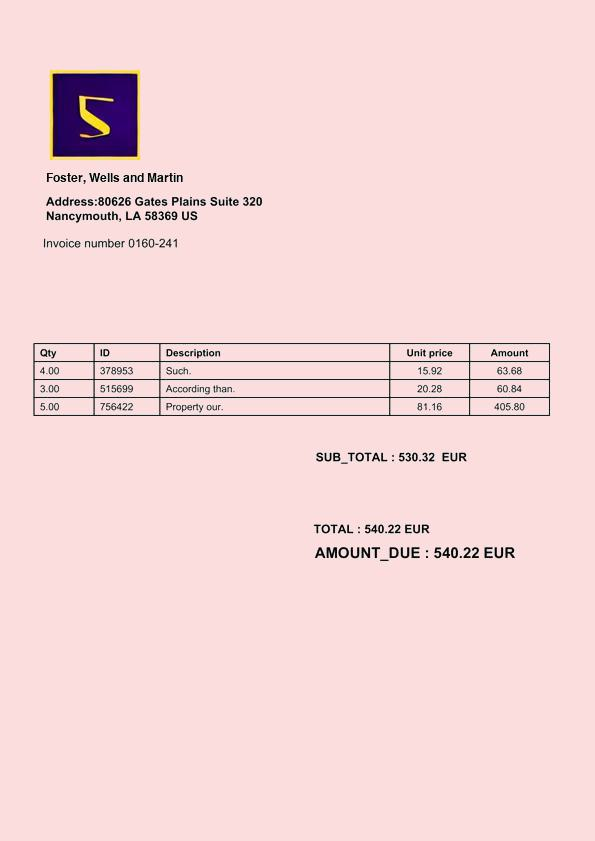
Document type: Invoice